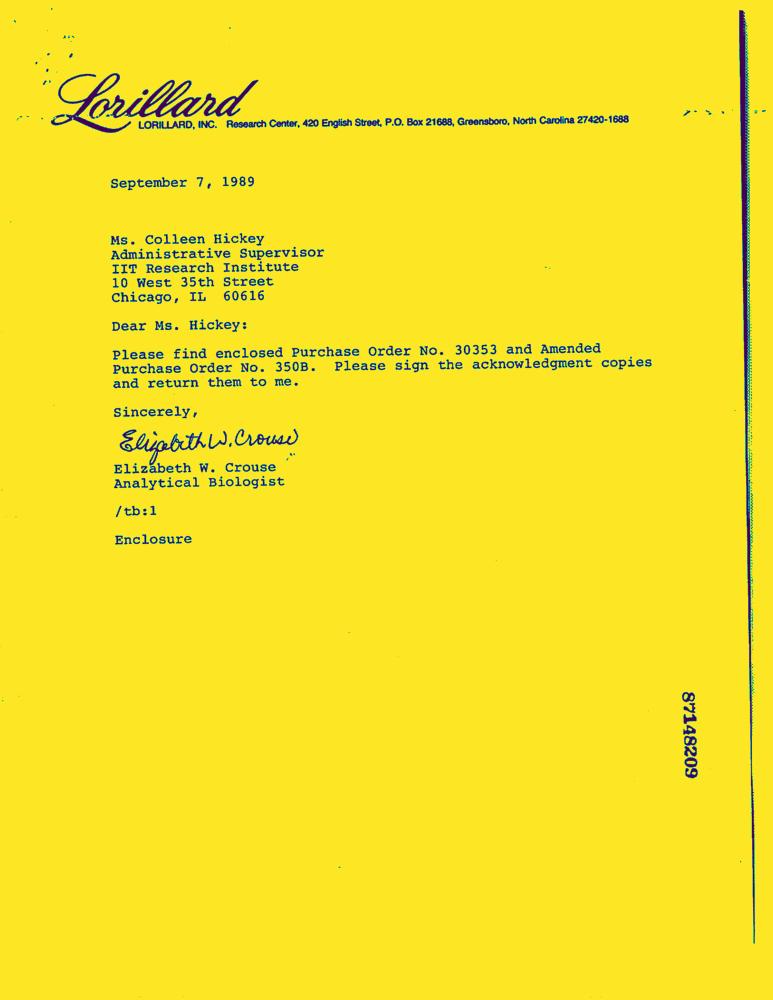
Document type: Letter-Doc